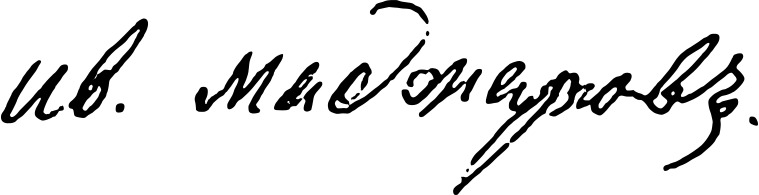
Signature of: iona madzharov